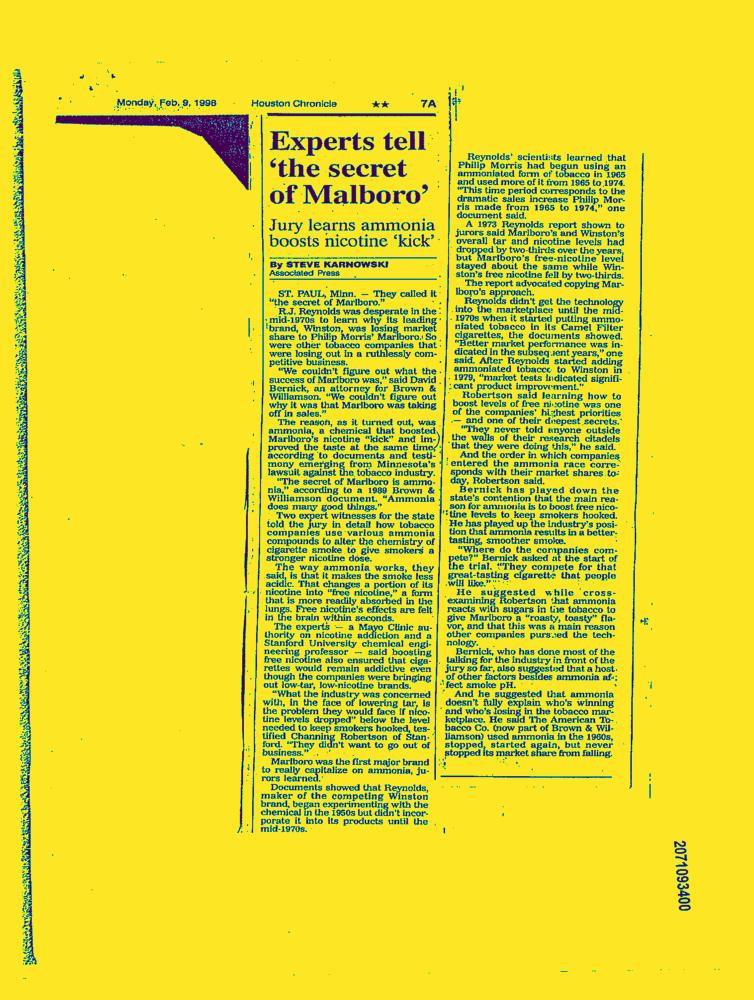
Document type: News-Article